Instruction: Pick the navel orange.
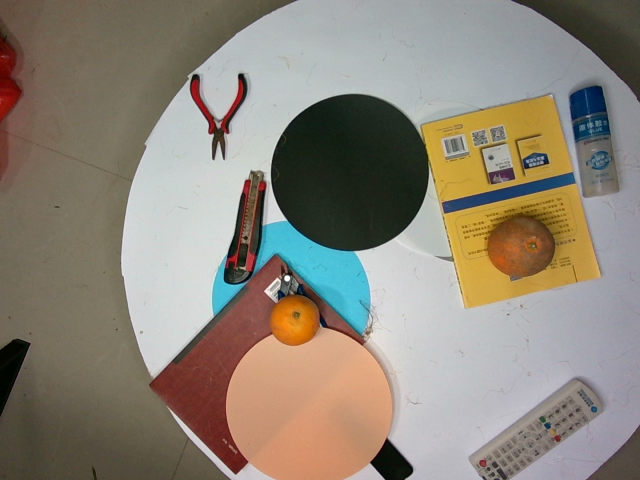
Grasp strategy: vertical